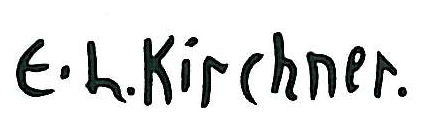
Signature of: ernst ludwig kirchner